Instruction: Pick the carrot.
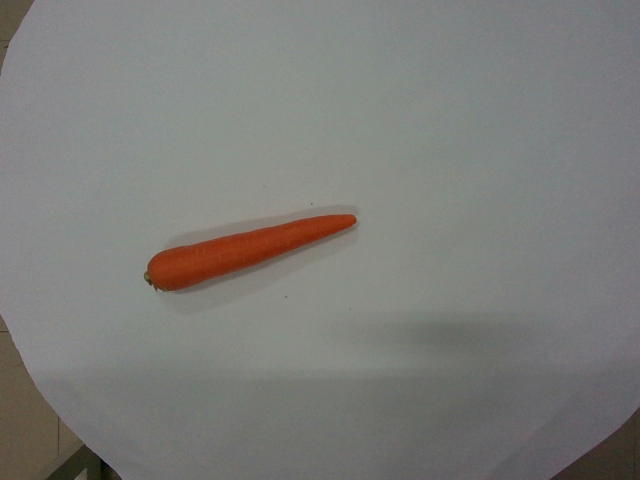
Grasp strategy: vertical